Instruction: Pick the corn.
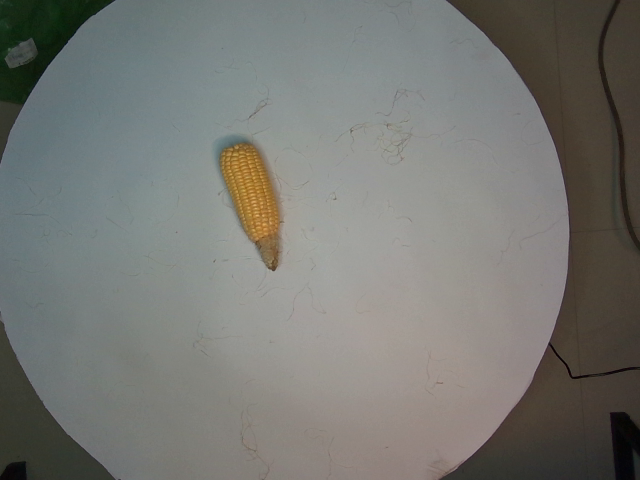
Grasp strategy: vertical